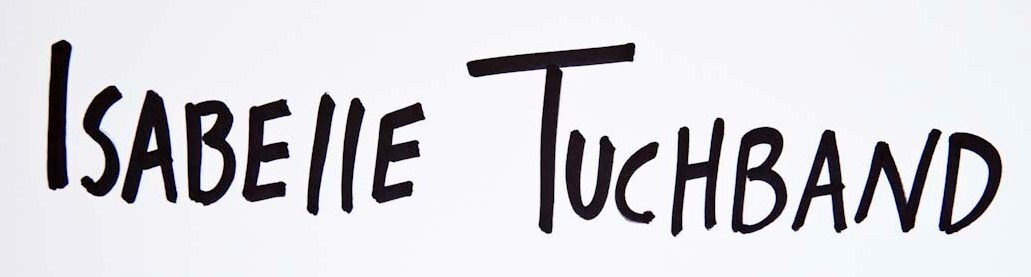
Signature of: isabelle tuchband